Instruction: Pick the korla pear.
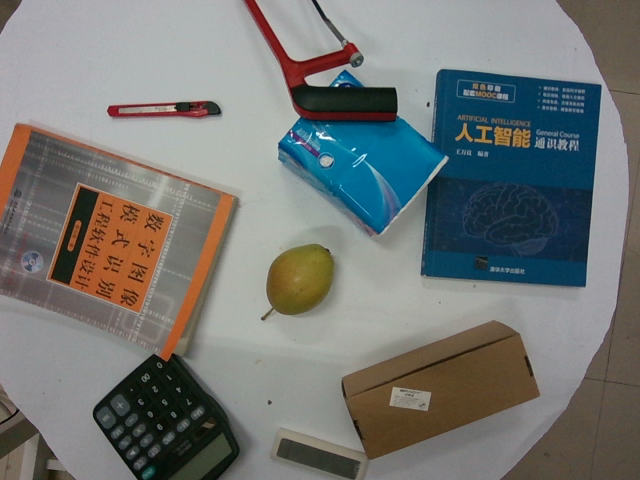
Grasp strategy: vertical